Question: In what way does the history help explain the case?
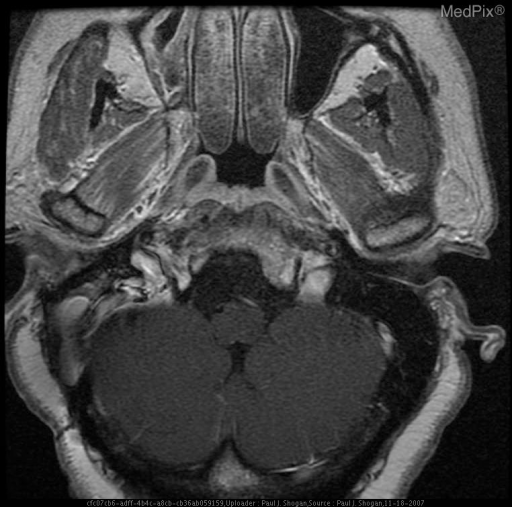
Answer: The patient's history of 52 yo female with complaint of hearing loss. is key in understanding the case.